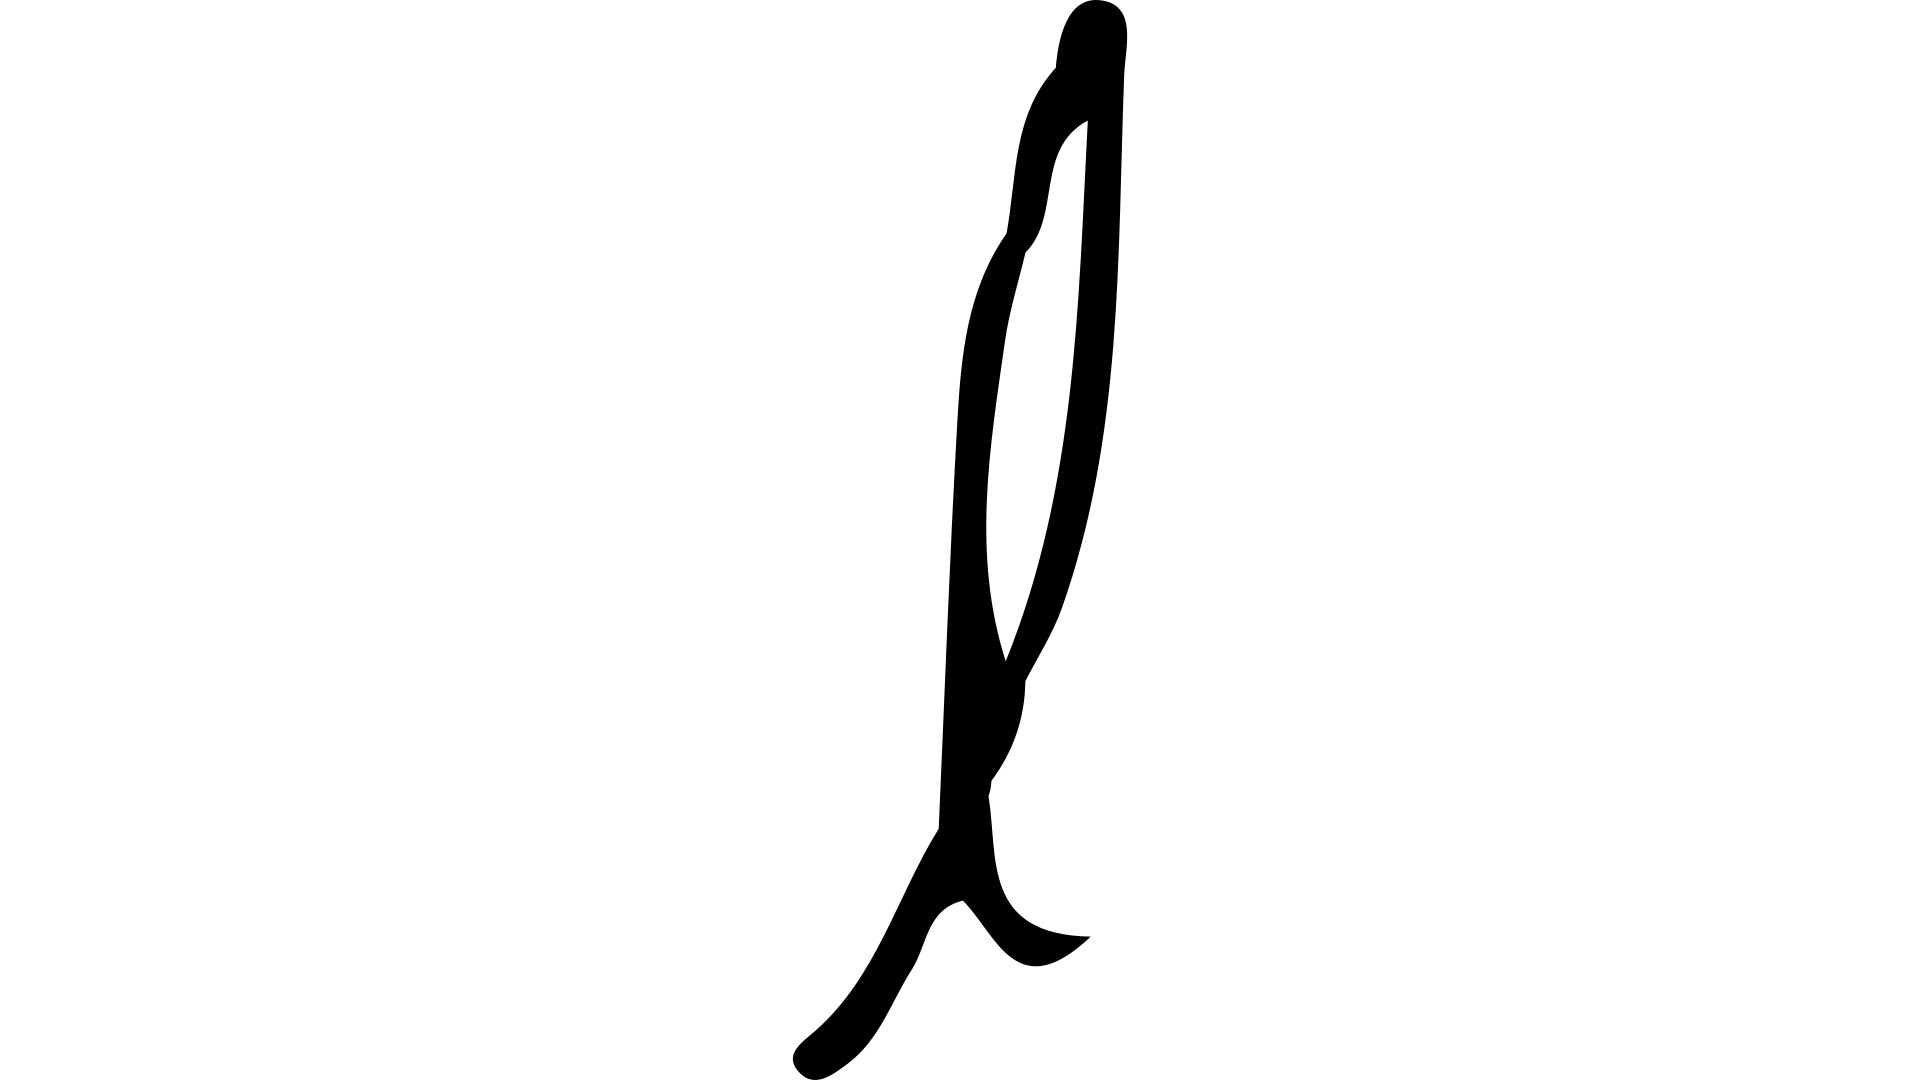
Signature of: cuitlahuac garcia